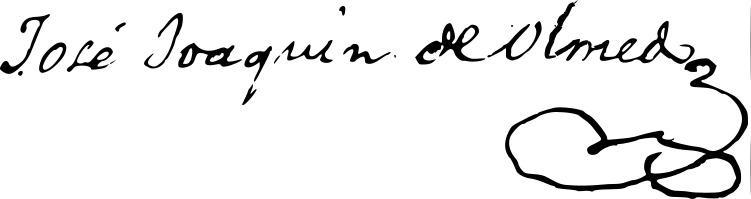
Signature of: josé joaquín de olmedo